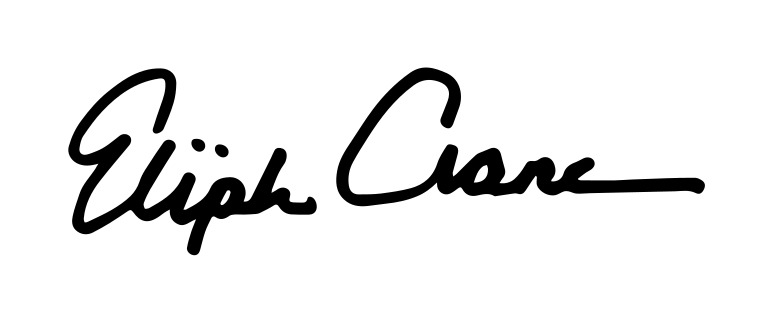
Signature of: eli crane